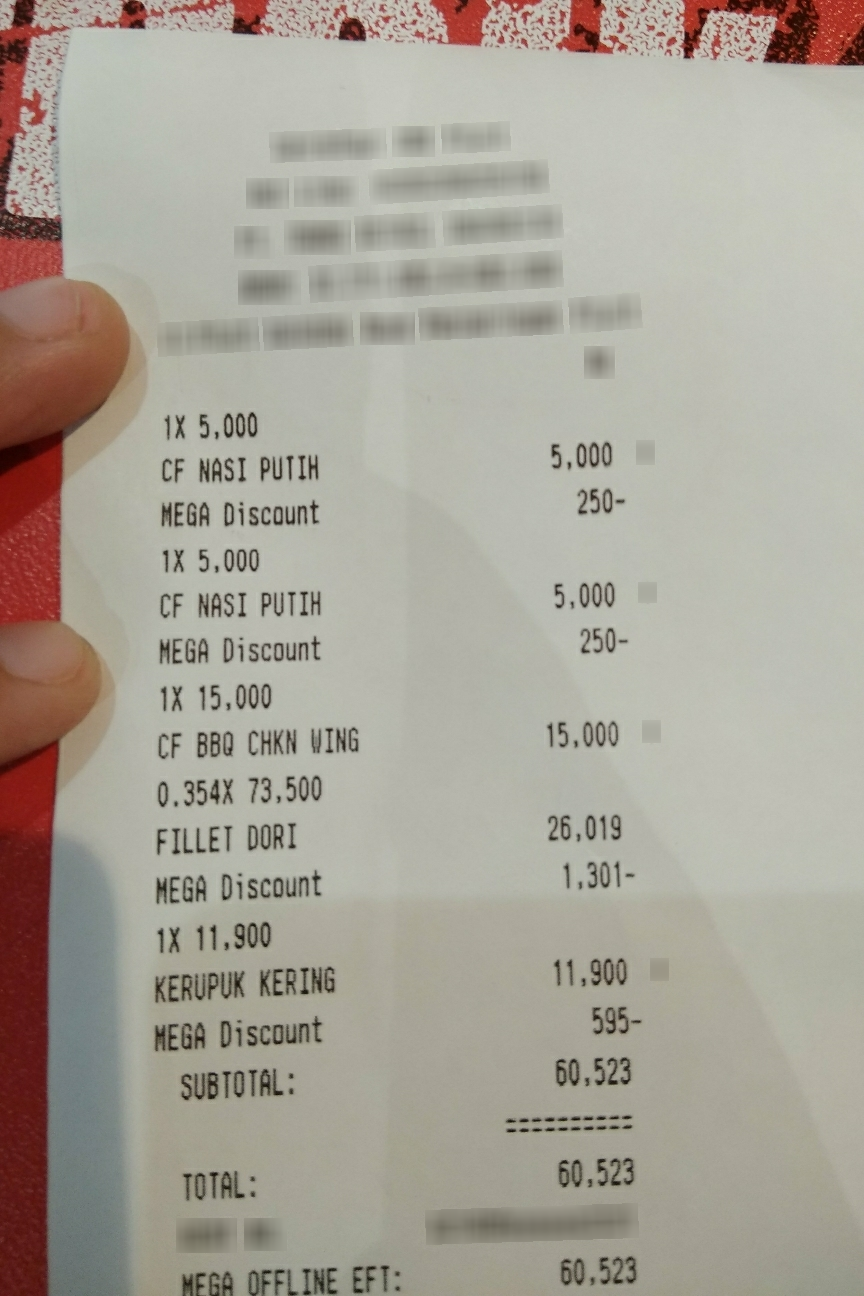
Number of items: 5
Subtotal: 60,523
Total: 60,523
OCR text regions:
text: TOTAL:
text: 60,523
text: MFGA
text: OFFLINE
text: EFT:
text: 60,523
text: 1X
text: 5,000
text: CF
text: NASI
text: PUTIH
text: 5,000
text: MEGA
text: Discount
text: 250 -
text: SUBTOTAL:
text: 60,523
text: 1X
text: 5,000
text: CF
text: NASI
text: PUTIH
text: 5,000
text: MEGA
text: Discount
text: 250-
text: 1X
text: 15,000
text: CF
text: BBQ
text: CHKN
text: WING
text: 15,000
text: 0.354X
text: 73,500
text: FILLET
text: DORI
text: 26,019
text: MEGA
text: Discount
text: 1,301 -
text: 1X
text: 11,900
text: KERUPUK
text: KERING
text: 11,900
text: MEGA
text: Discount
text: 595-